Question: What do the imaging results show?
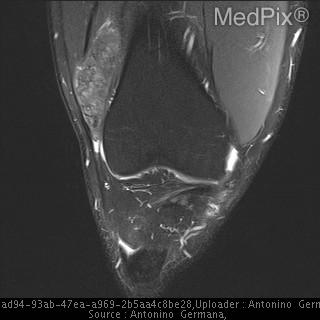
Answer: The imaging shows There is no evidence of bone marrow abnormality.  A small joint
effusion is present.  A large nodular mass is seen adjacent to the lateral superior patella with isointense signal on T1 and heterogeneous signal on T2 measuring approximately 5.2 x 1.8 x 6 cm. Smaller similar masses are present at the femoropopliteal insertion site, within the femoral notch and at the base of the Hoffa's fat pad just anterior to the anteromedial tibia.

The PCL appears thickened but intact.  The ACL, menisci, and collateral
ligament complexes are unremarkable.  Full thickness fissuring is present in the medial trochlea cartilage. A large nodular mass is seen adjacent to the lateral
superior patella with heterogeneous signal on
T2..